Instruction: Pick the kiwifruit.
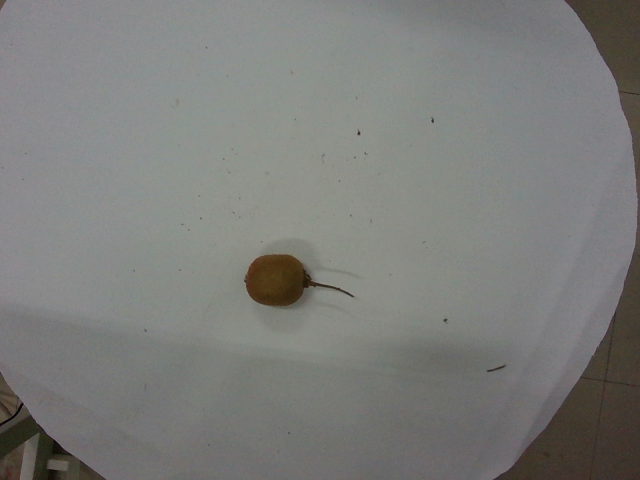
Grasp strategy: vertical